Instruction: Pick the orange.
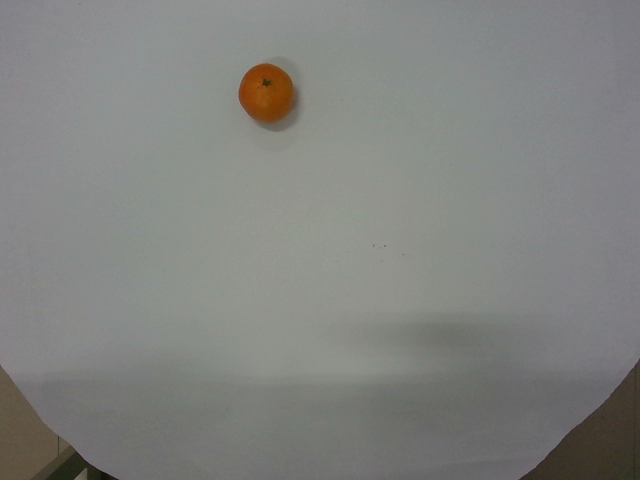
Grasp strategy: vertical